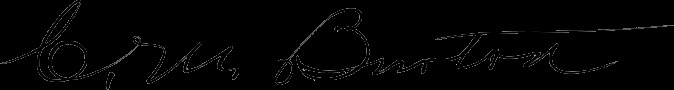
Signature of: clarence m burton